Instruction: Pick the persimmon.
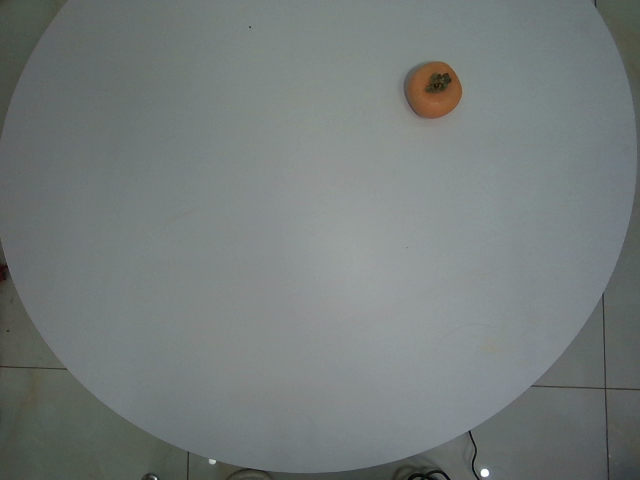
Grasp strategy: vertical